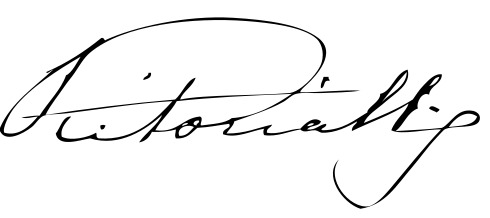
Signature of: victoria